Question: What was observed in the imaging?
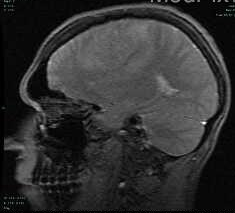
Answer: The imaging shows Large homogeneously enhancing lesion based in the dura of the falx, and pressing on the anterior cerebral hemisphere.  There is rightward mass effect on the falx as well as inferior displacement of the body of the corpus callosum with partial effacement of the third ventricle.  The mass looks extraaxial, but has intraaxial vasogengenic edema in frontal lobes surrounding the mass. Sagittal MR T2 FGRE.